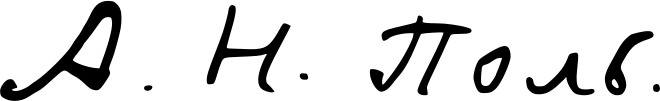
Signature of: alexander pol